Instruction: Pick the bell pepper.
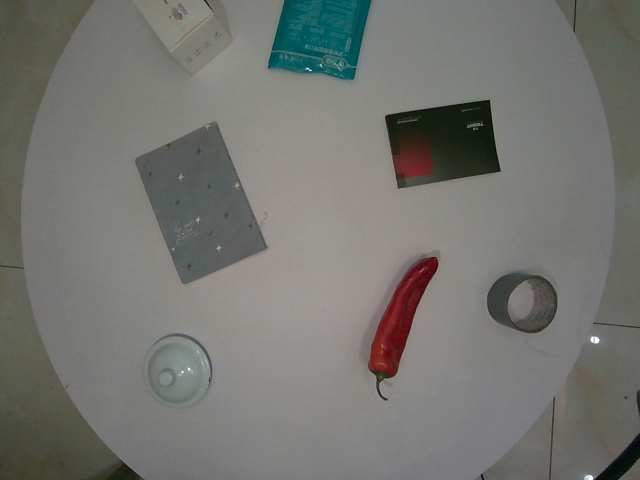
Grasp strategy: vertical